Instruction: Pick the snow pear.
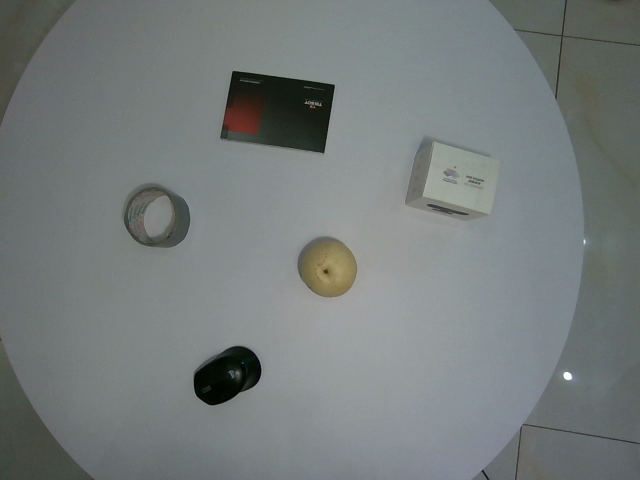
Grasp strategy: vertical